Question: How is the property described in the document?
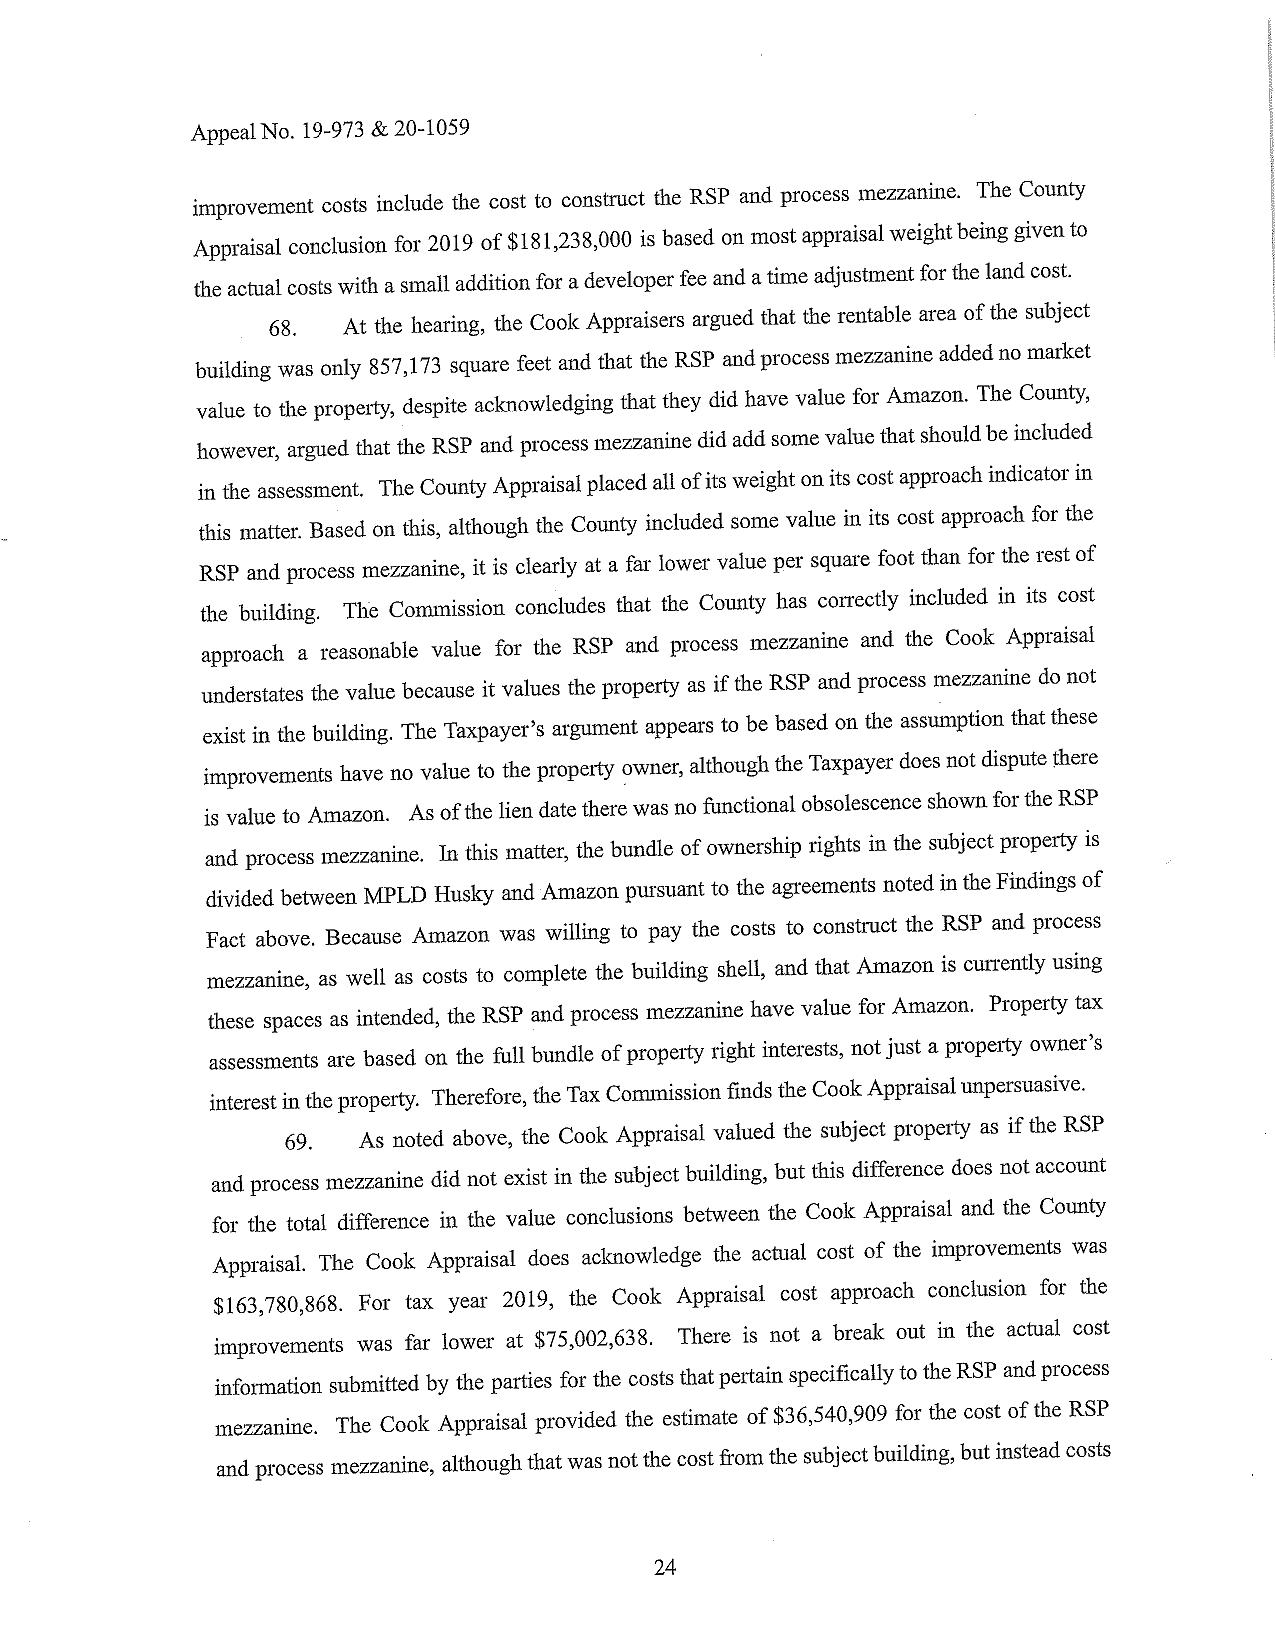
Answer: "The subject property is a building with an RSP (Receiving Sorting Process) and process mezzanine added for Amazon's use."